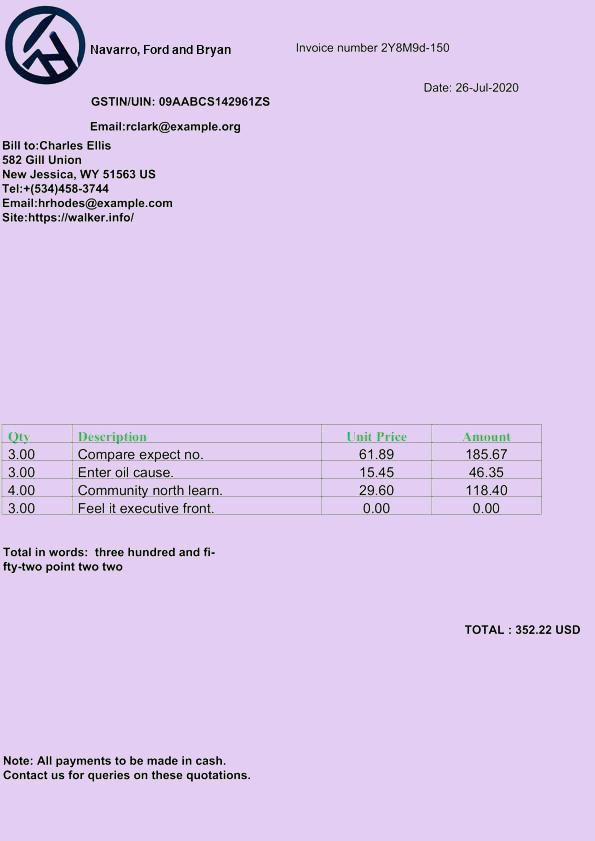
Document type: Invoice